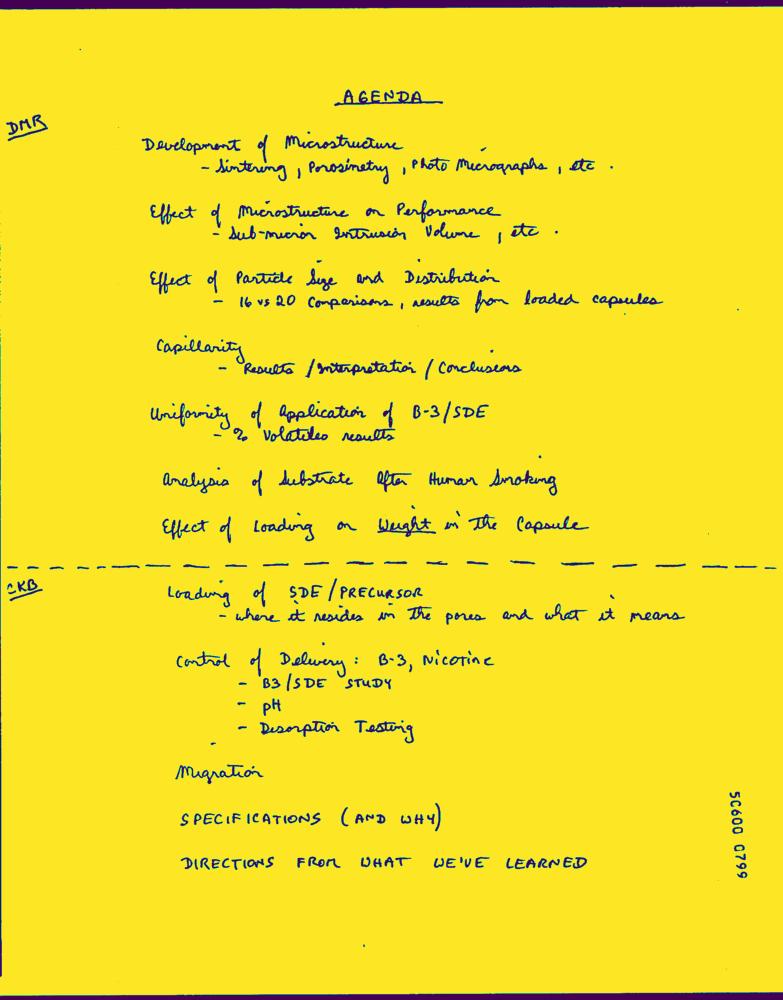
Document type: Hand-Written